Question: In what way does the history help explain the case?
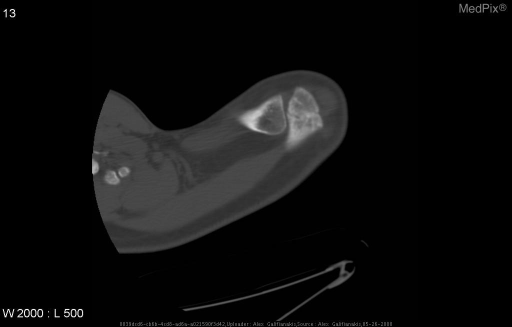
Answer: The patient's history of 26 year old male with left shoulder pain. is key in understanding the case.